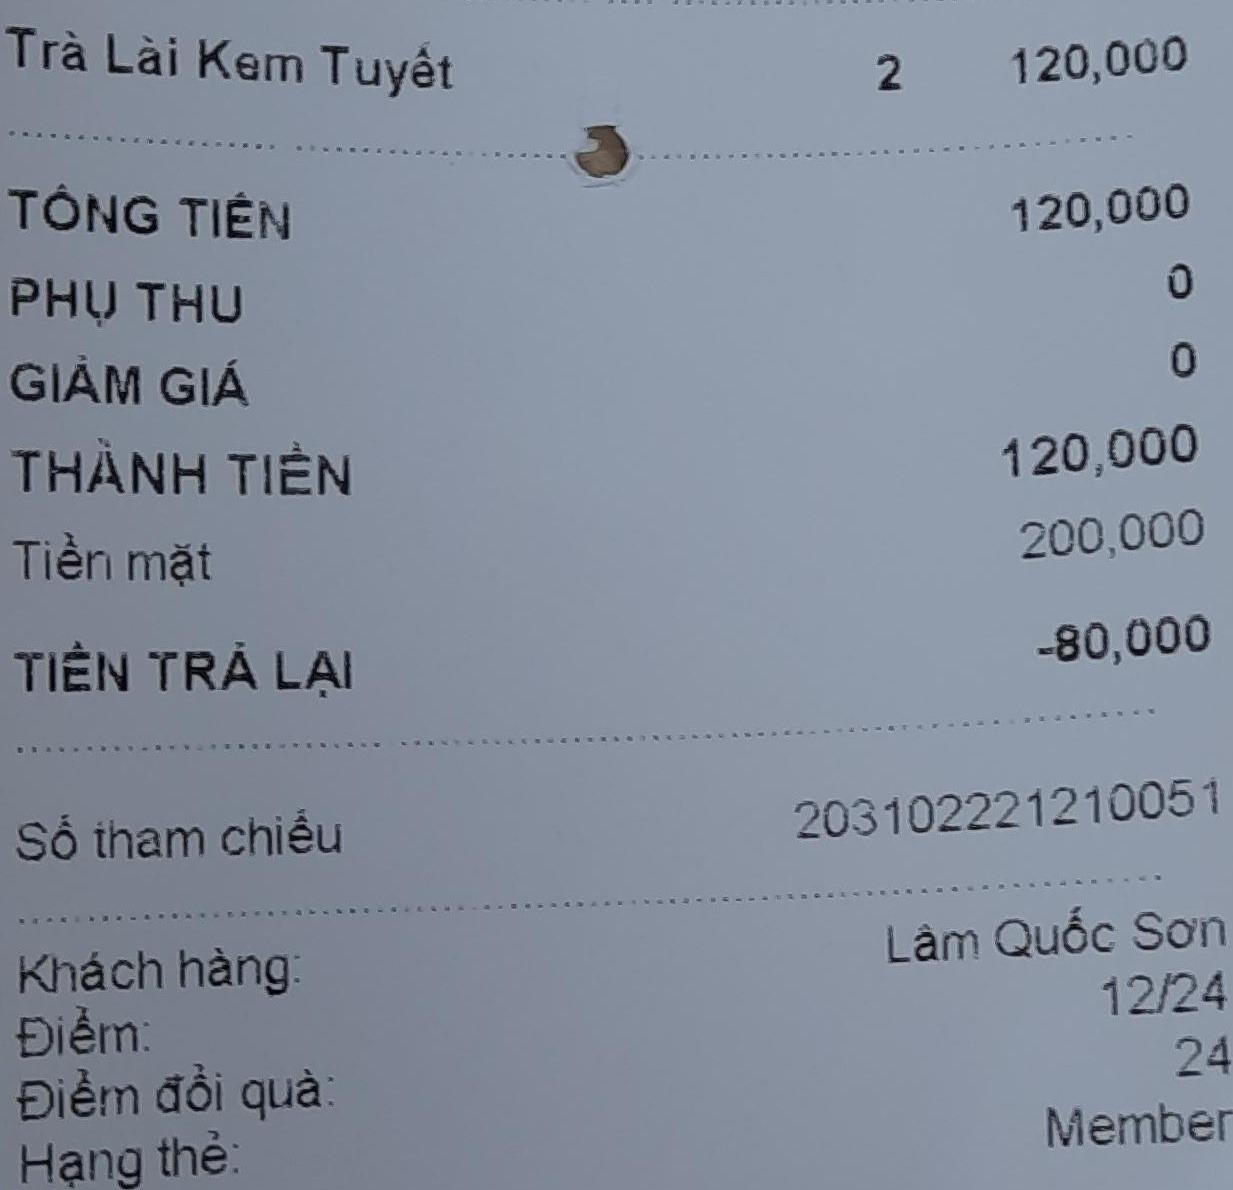
<table>
<tr>
<td>Trà Lài Kem Tuyết</td>
<td>2</td>
<td>120,000</td>
</tr>
</table>

TỔNG TIỀN 120,000
PHỤ THU 0
GIẢM GIÁ 0
THÀNH TIỀN 120,000
Tiền mặt 200,000
TIỀN TRẢ LẠI -80,000

Số tham chiếu 203102221210051

Khách hàng: Làm Quốc Sơn
Điểm: 12/24
Điểm đổi quà: 24
Hạng thẻ: Member